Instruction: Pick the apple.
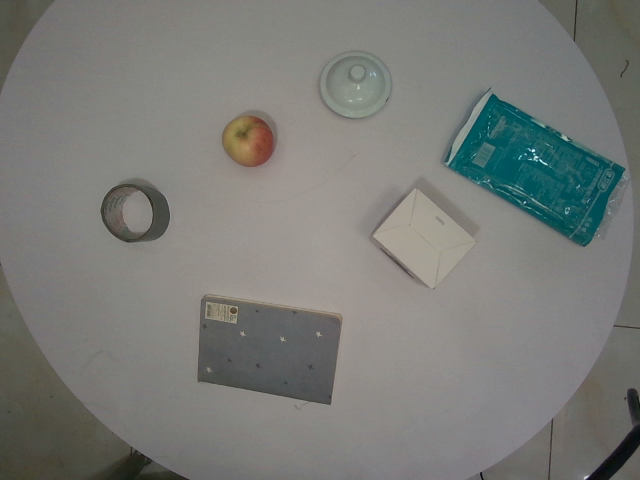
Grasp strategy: vertical